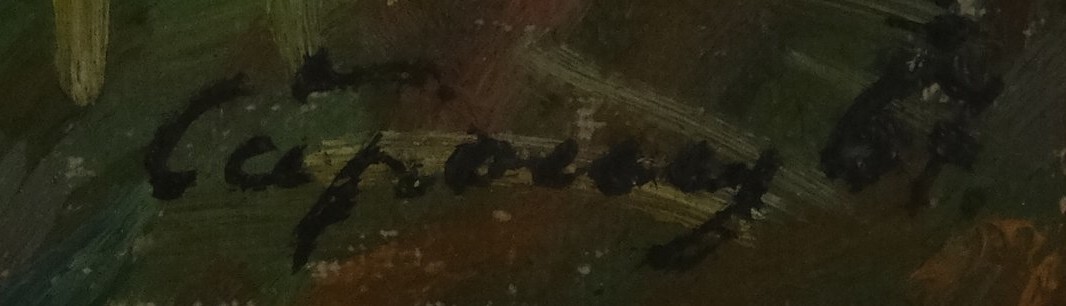
Signature of: jan čapoun